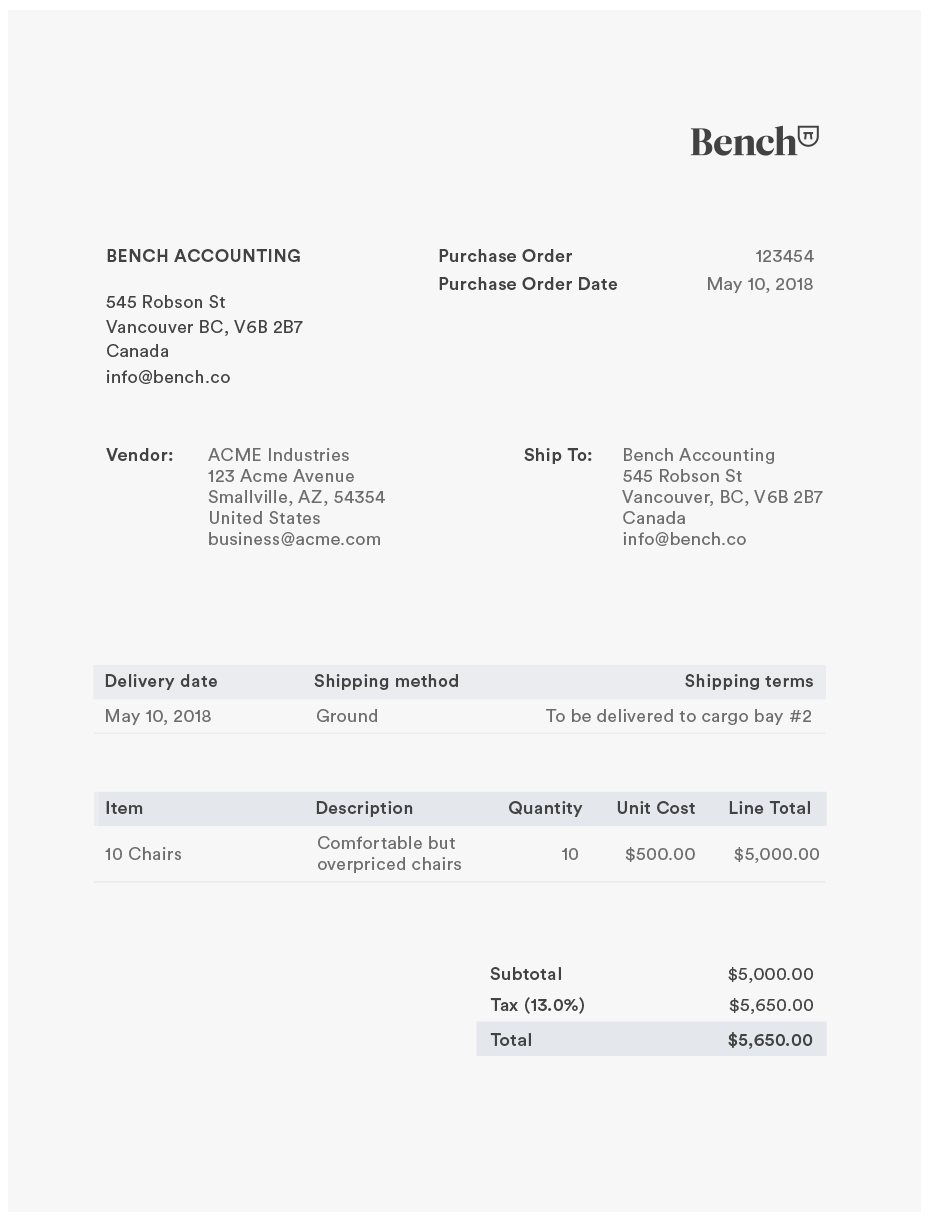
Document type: Invoice